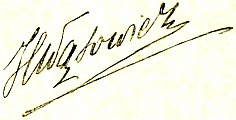
Signature of: q39083426